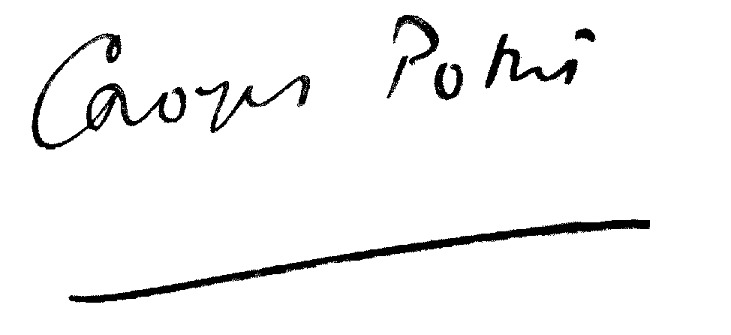
Signature of: georges potut